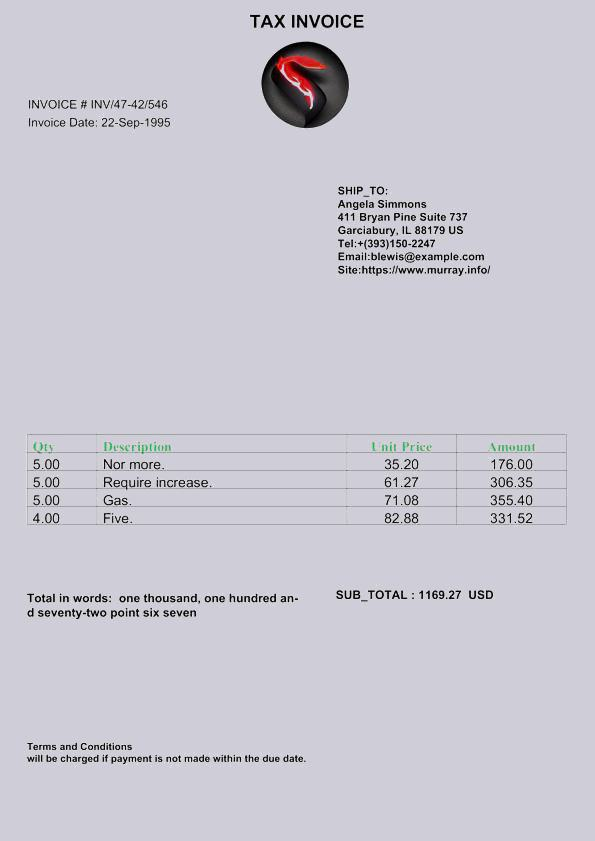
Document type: Invoice